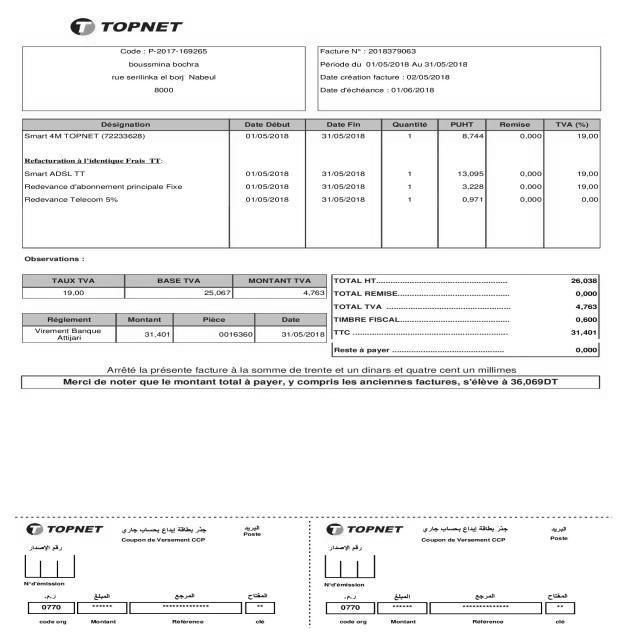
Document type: Invoice